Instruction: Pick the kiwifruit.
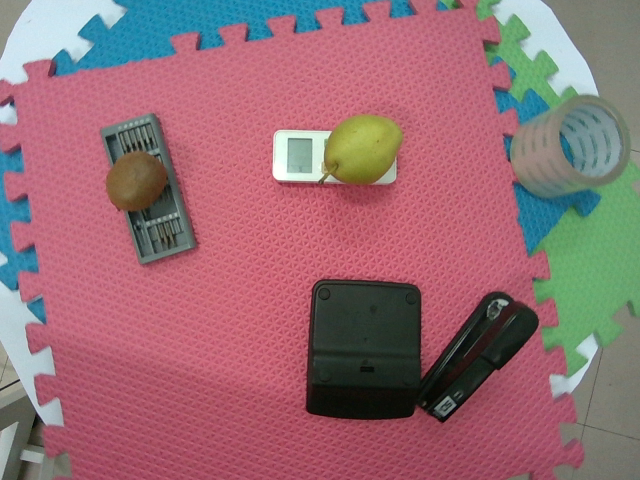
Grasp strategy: vertical